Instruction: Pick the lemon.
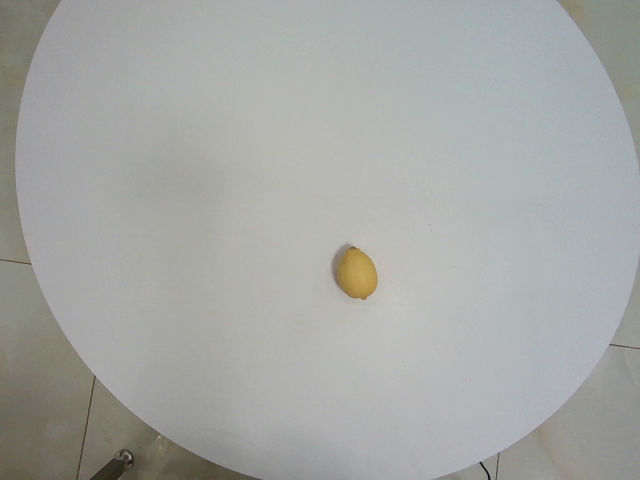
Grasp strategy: vertical